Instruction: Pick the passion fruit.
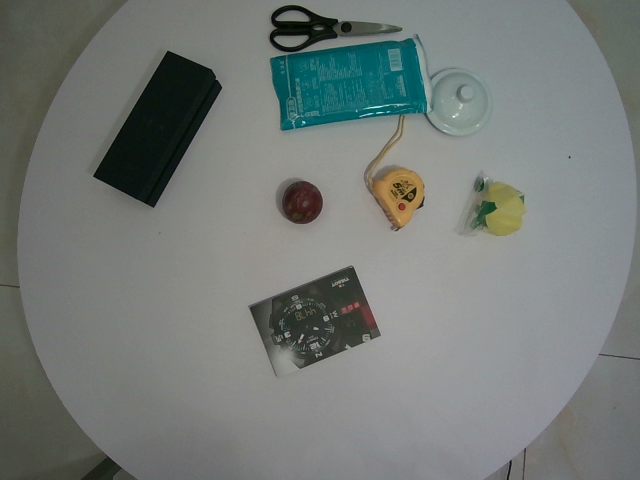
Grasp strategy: vertical